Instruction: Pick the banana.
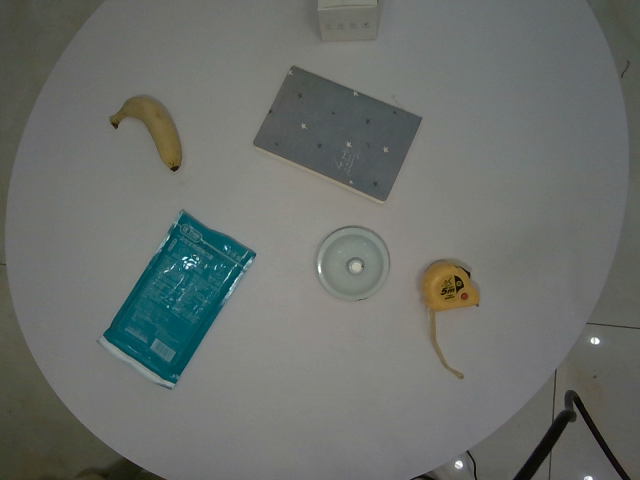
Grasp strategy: vertical